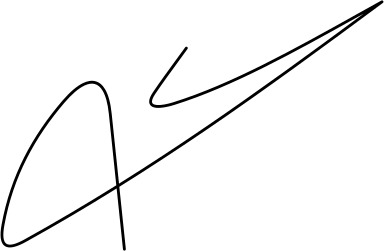
Signature of: delina ibrahimaj